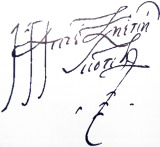
Signature of: ipatii potii 1